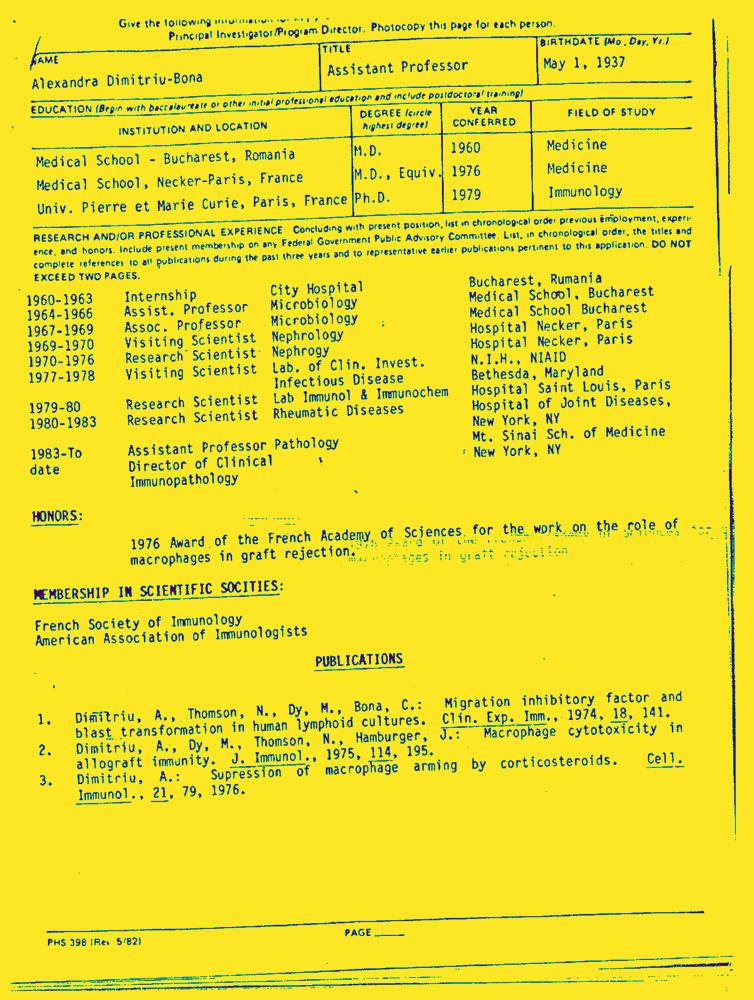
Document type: Resume-Doc